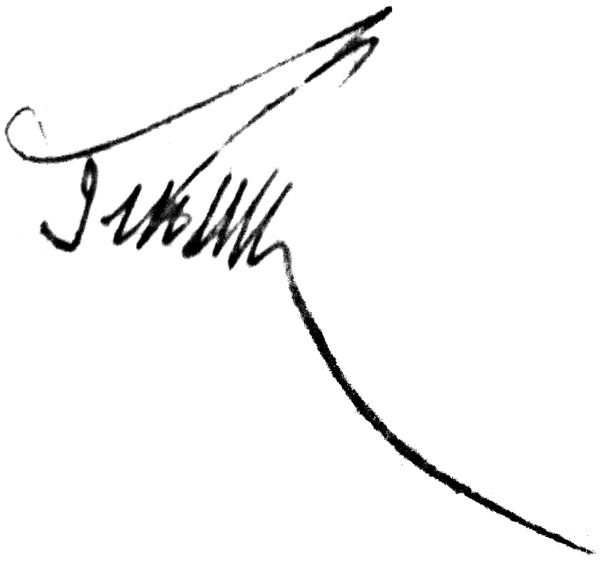
Signature of: hryhorii hubenko